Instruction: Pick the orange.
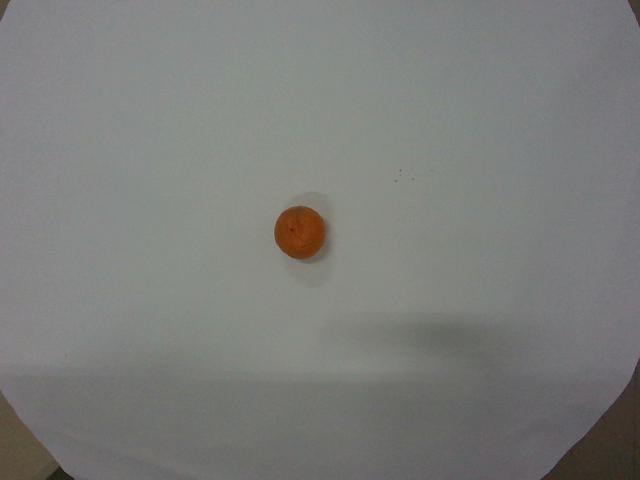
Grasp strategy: vertical